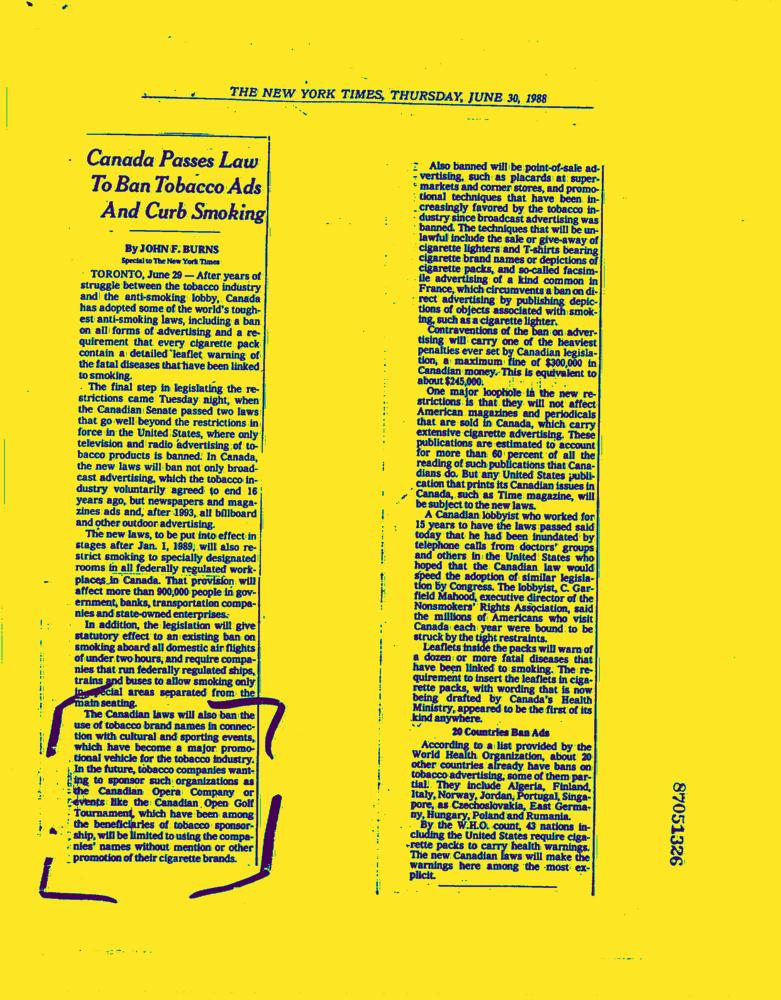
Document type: News-Article